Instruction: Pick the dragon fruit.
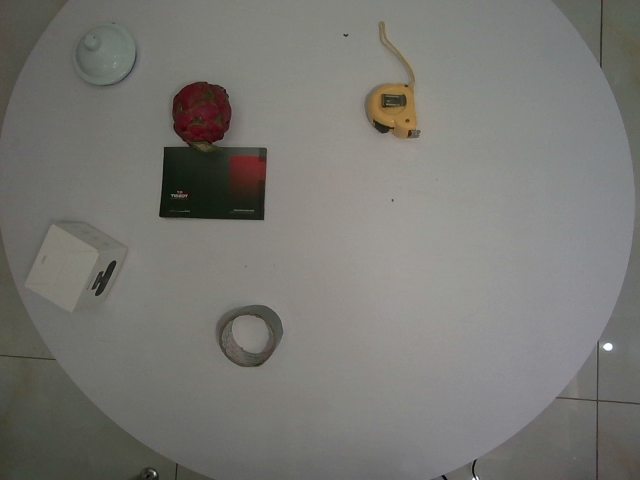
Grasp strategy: vertical